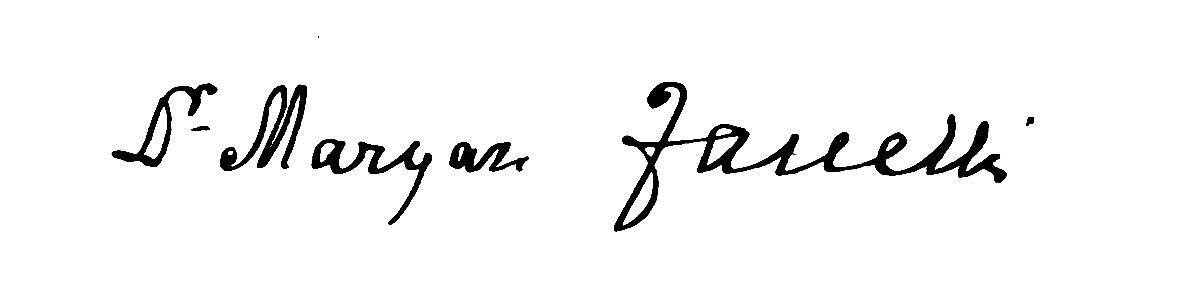
Signature of: marian janelli